Question: How does the patient history play a role?
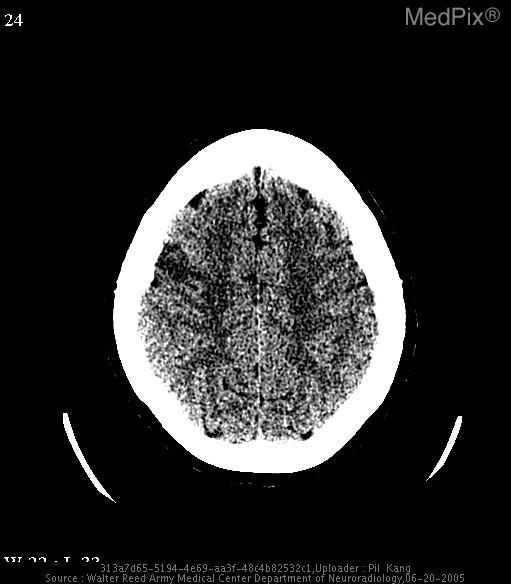
Answer: The patient's history of 36 year-old woman with sudden-onset left-sided hemiparesis.  PMH is significant for a history of SLE. is key in understanding the case.